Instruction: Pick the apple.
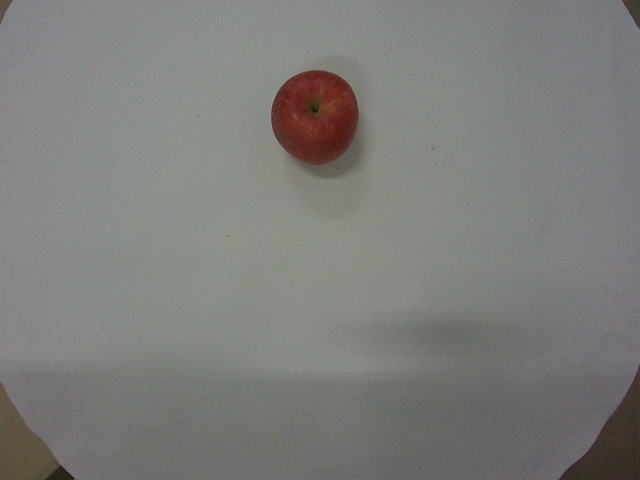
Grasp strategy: vertical